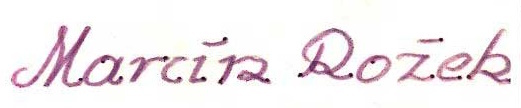
Signature of: marcin rożek